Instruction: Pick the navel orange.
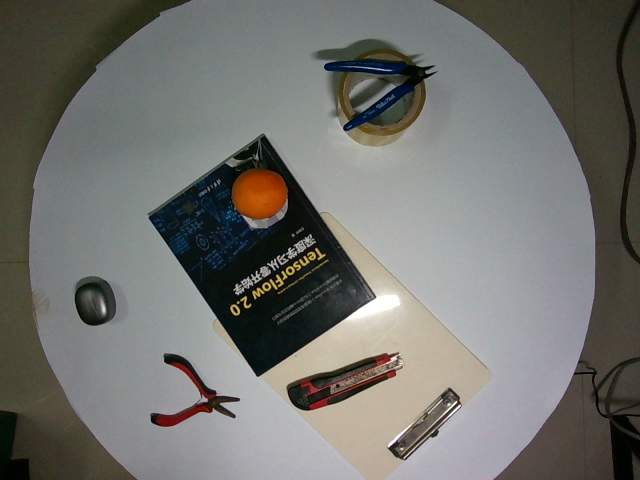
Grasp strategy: vertical